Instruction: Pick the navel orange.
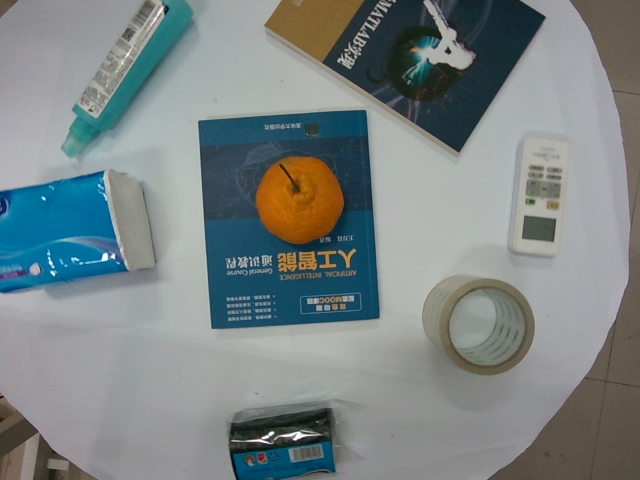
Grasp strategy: vertical